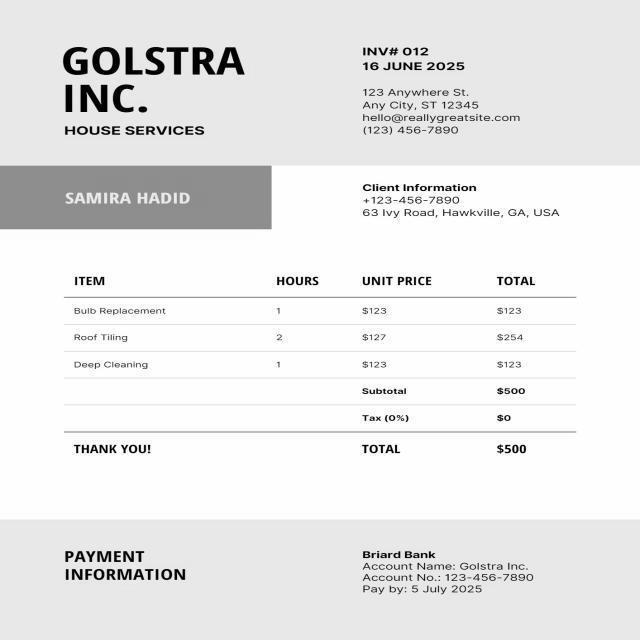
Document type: Invoice